Question: What is the mailing or notice date provided in the document?
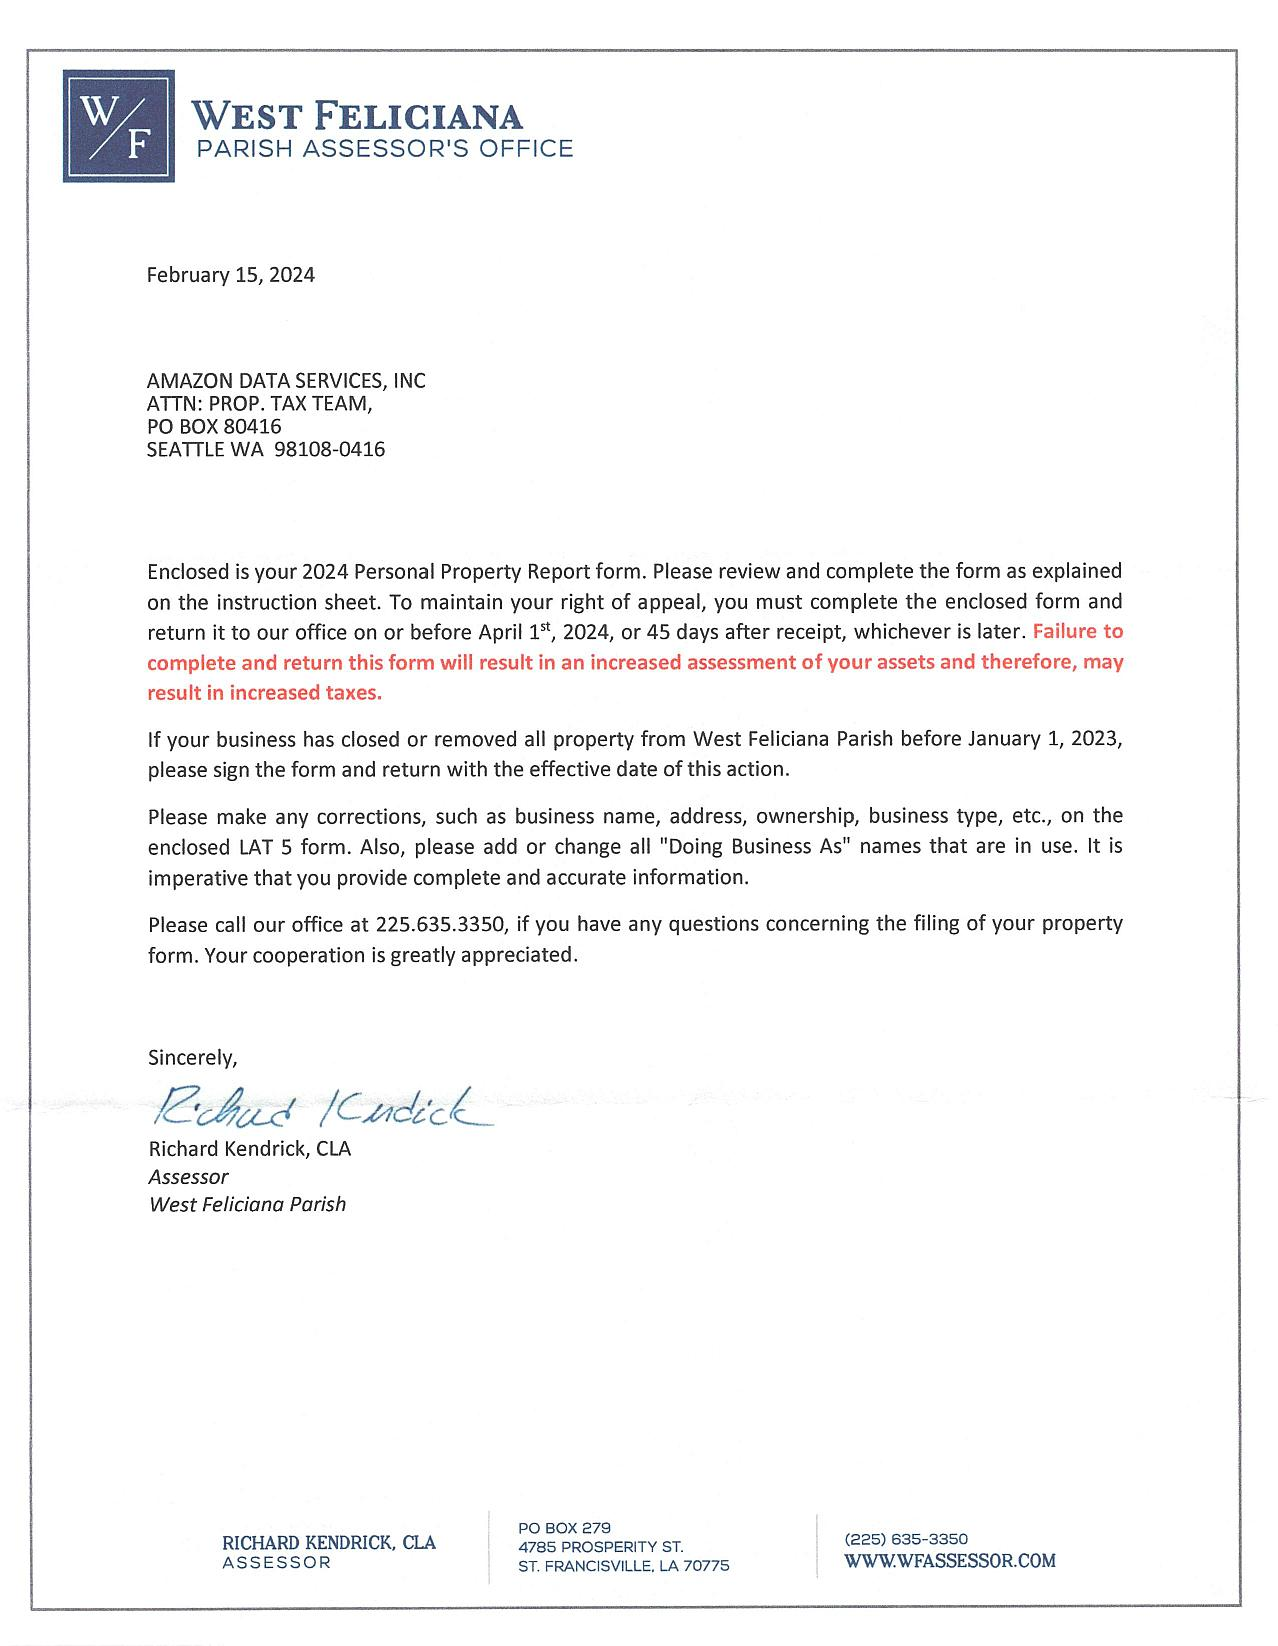
Answer: "15-Feb-24"